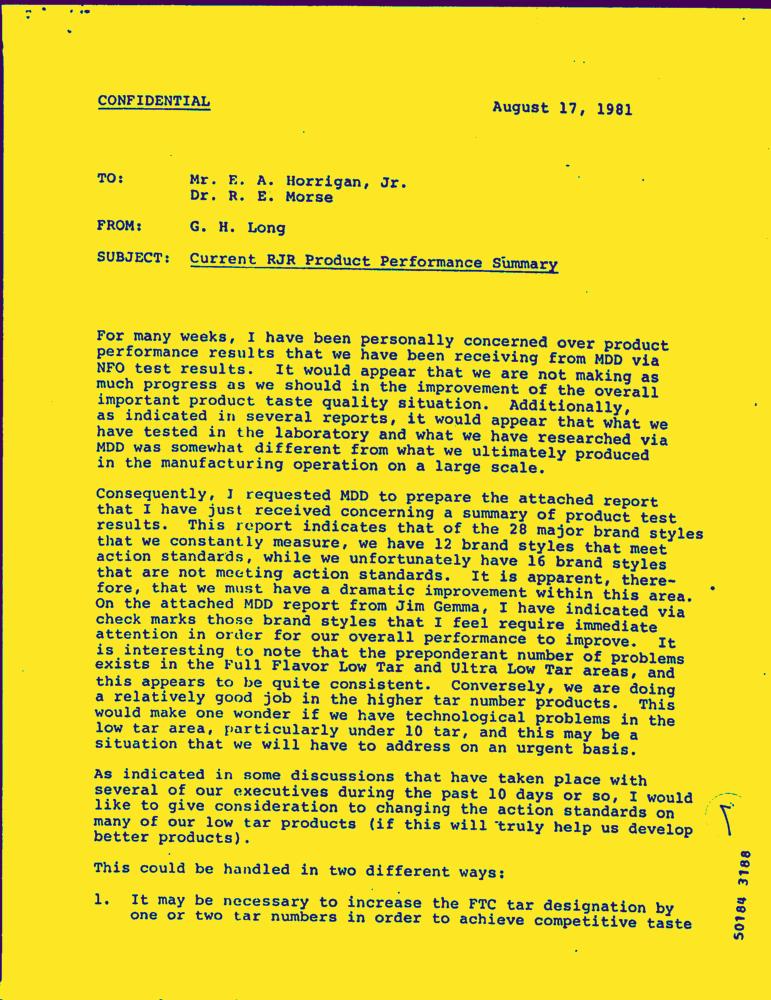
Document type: Letter-Doc